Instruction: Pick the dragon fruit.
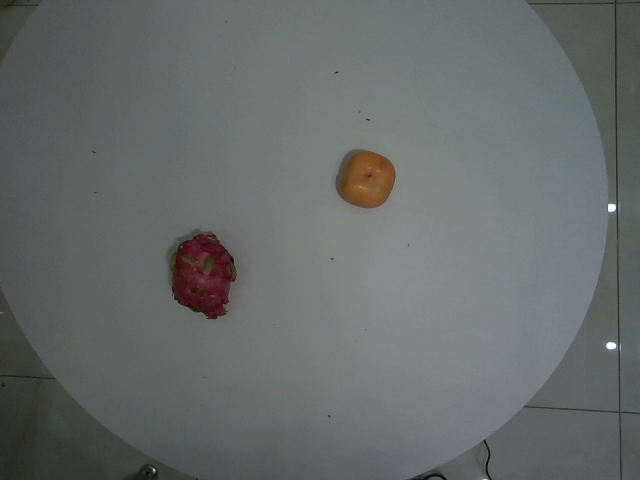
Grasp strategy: vertical